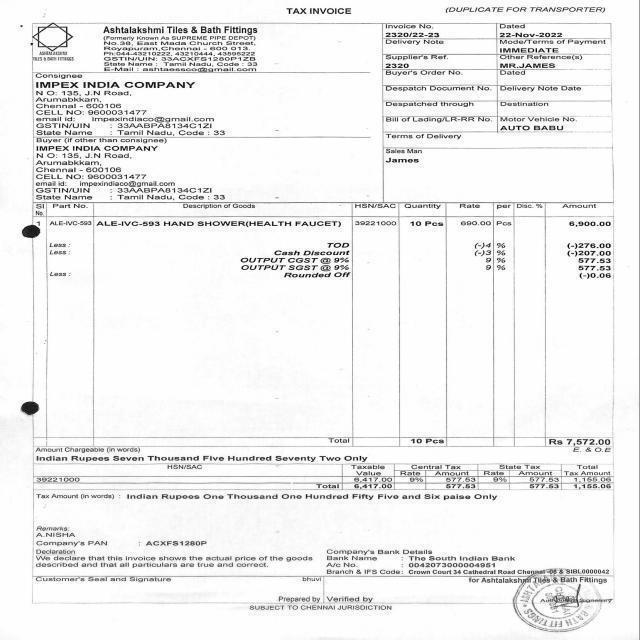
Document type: Invoice